Question: What is the main concern?
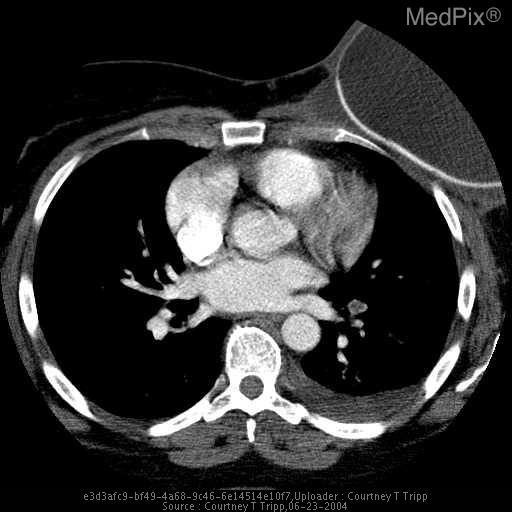
Answer: The findings suggest An acute pulmonary embolism can be seen beyond the bifurcation of the left pulmonary artery as a filling defect with the contrast media.  Incidental left saline breast implant.. A pulmonary embolus can be seen beyond the bifurcation of the left pulmonary artery as a filling defect with the contrast opacified arterial lumen. Left breast saline implant.. The patient might have a history of 37-year-old woman with a chief complaint of chest pain, fever of 103, and left flank pain.  She had a questionable left lower lobe infiltrate on plain film.  The patient was sent for a CT-pulmonary angiogram for a suspected pulmonary embolus (PE)..